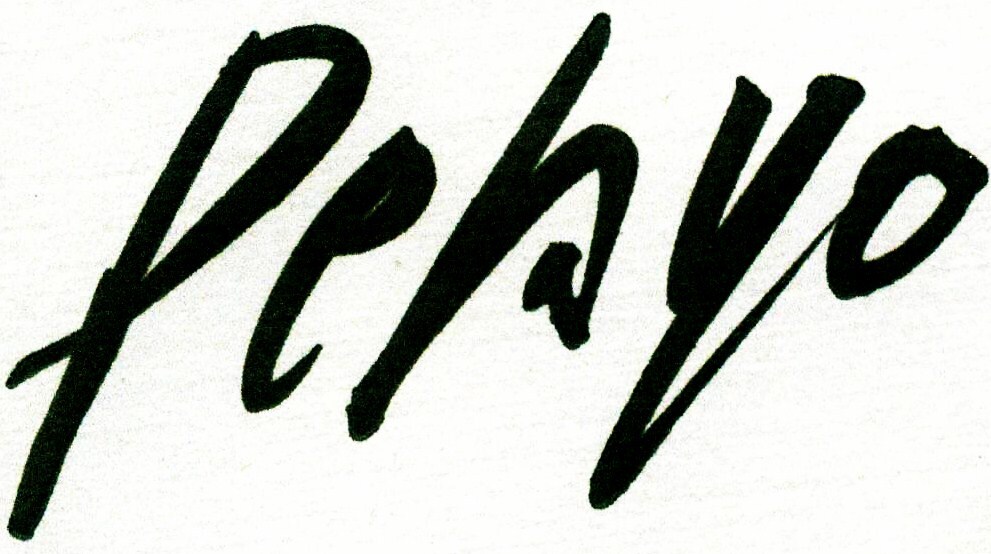
Signature of: orlando pelayo